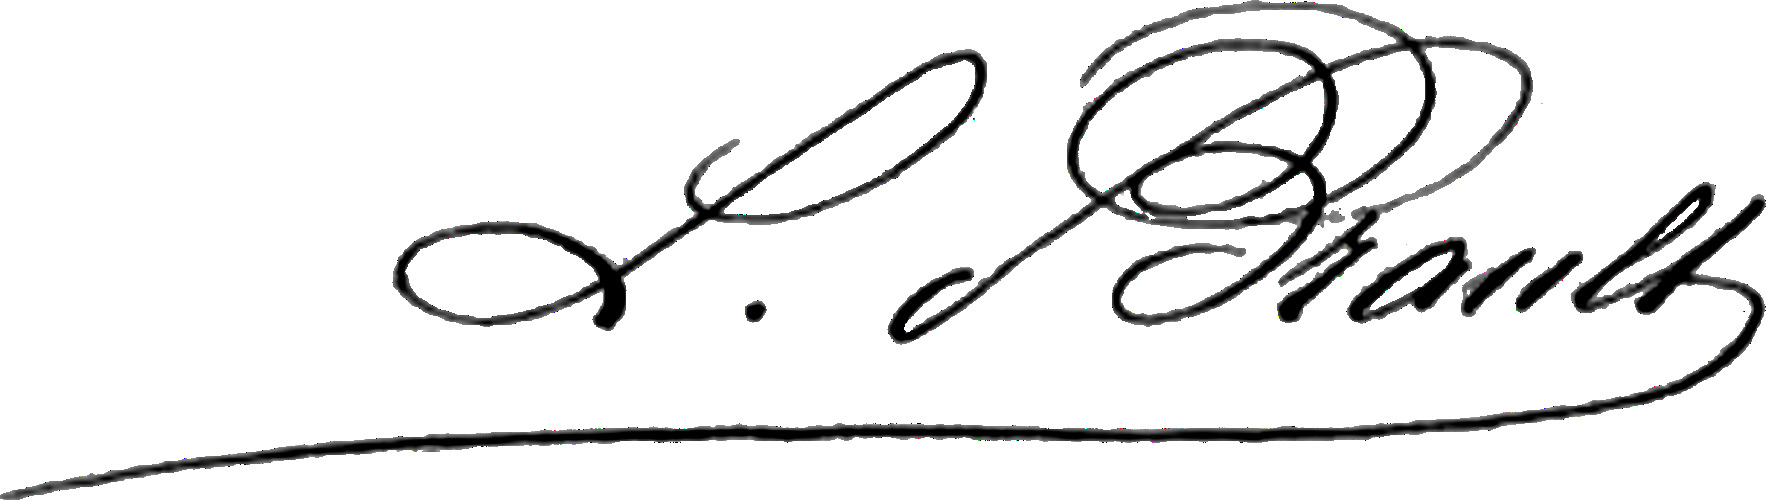
Signature of: louis désiré léon brault